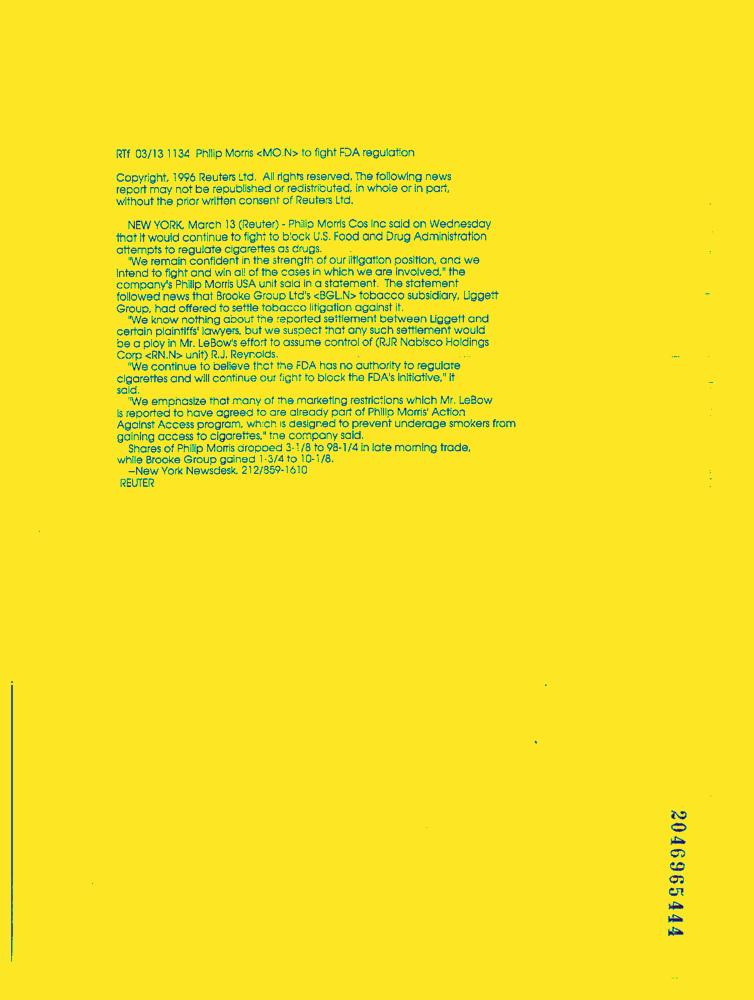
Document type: News-Article